Question: What do the imaging results show?
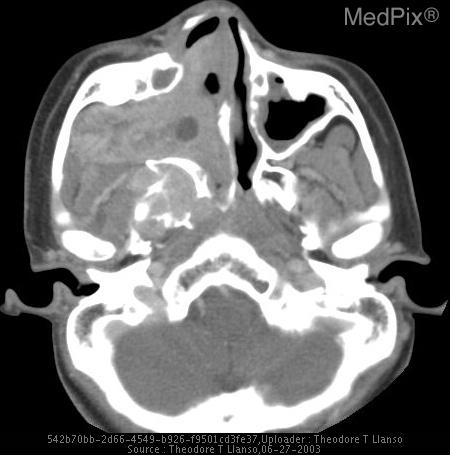
Answer: The imaging shows A large right nasopharyngeal mass has recurred in a benign, expansile remodeling format - disrupting the pterygoid plate from the sphenoid bone.  This tumor is highly vascular, demonstrating marked enhancement at CT and MR, with flow voids on MR, and a characteristic dense tumor stain at angiography. Axial contrast enhanced CT of the face at a slightly higher level demonstrates the mass to have caused marked expansile remodeling and dissociation of the pterygoid plate and sphenoid bone..